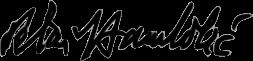
Signature of: petar stambolić